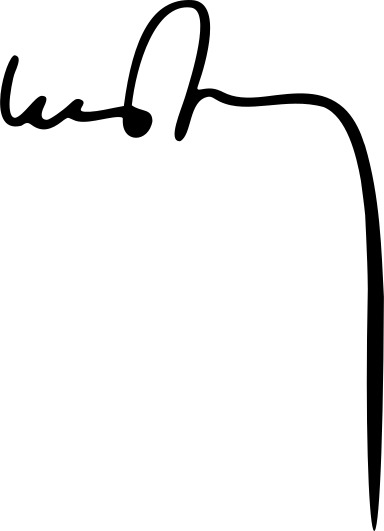
Signature of: nguyen cao ky